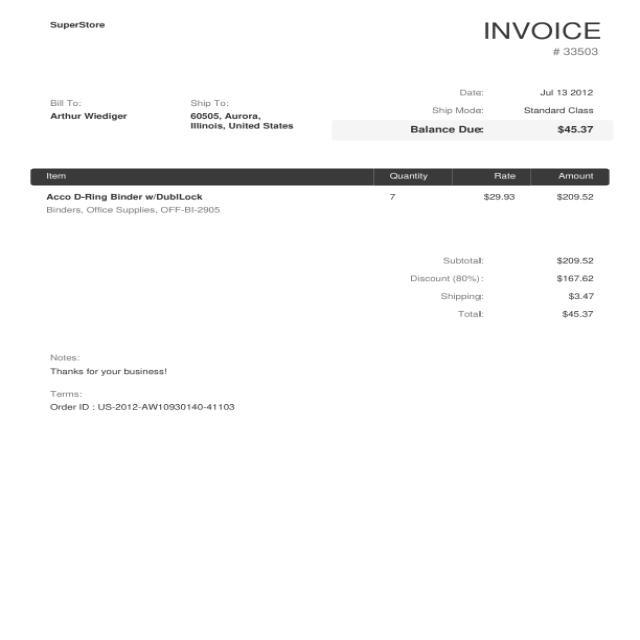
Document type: Invoice